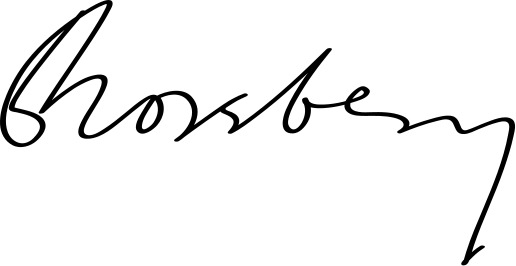
Signature of: archibald primrose 5th earl of rosebery